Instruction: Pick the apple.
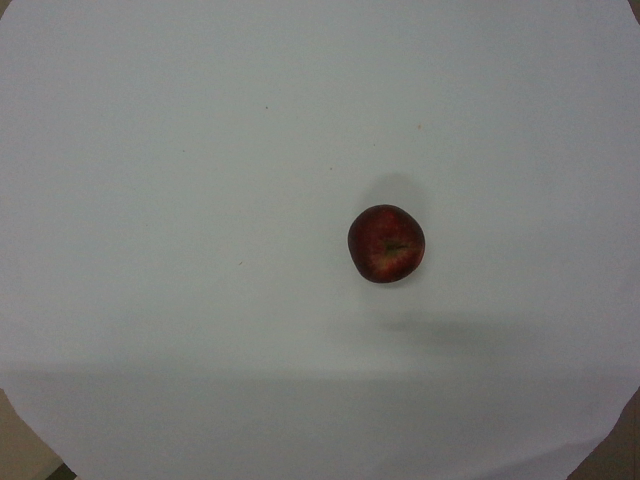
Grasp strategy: vertical